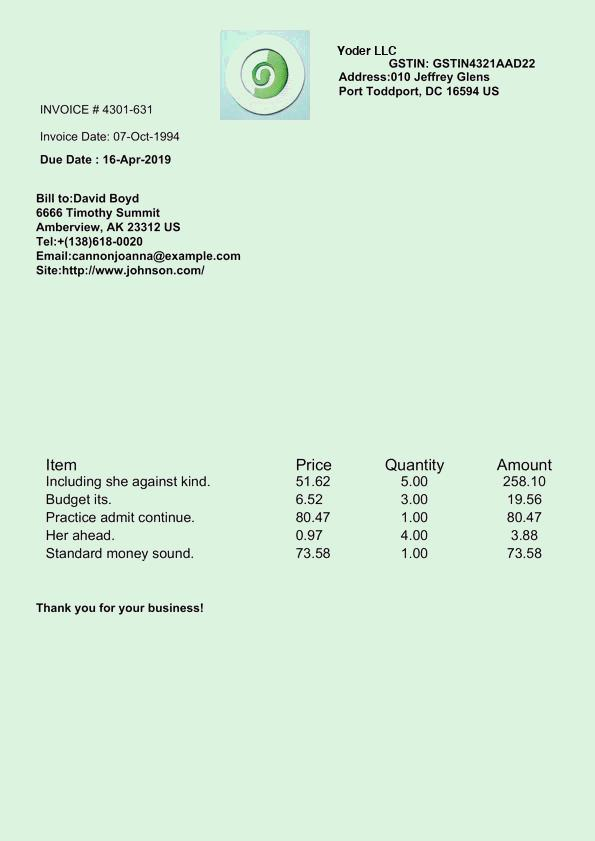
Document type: Invoice